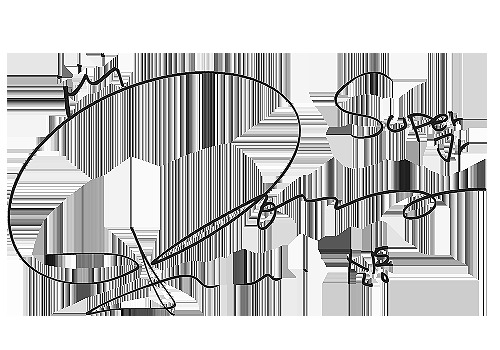
Signature of: shindong